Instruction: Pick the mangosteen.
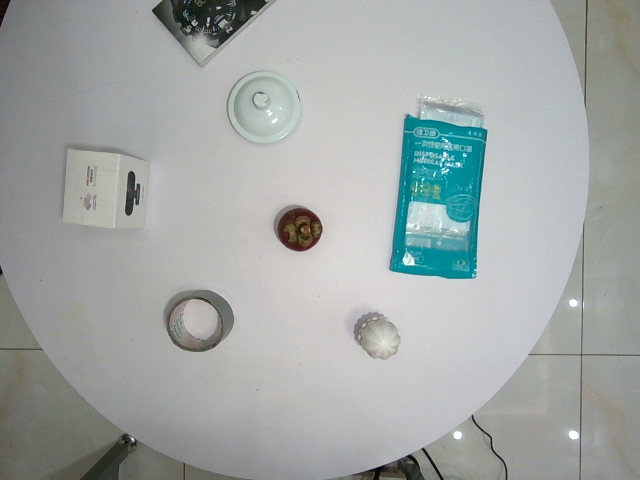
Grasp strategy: vertical